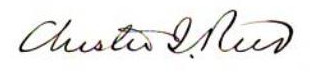
Signature of: chester i reed